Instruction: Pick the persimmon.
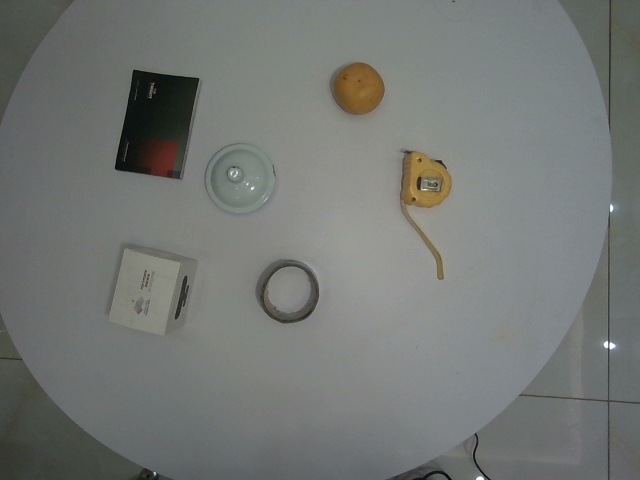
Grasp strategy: vertical